Question: What jurisdiction, city, or county is the document associated with?
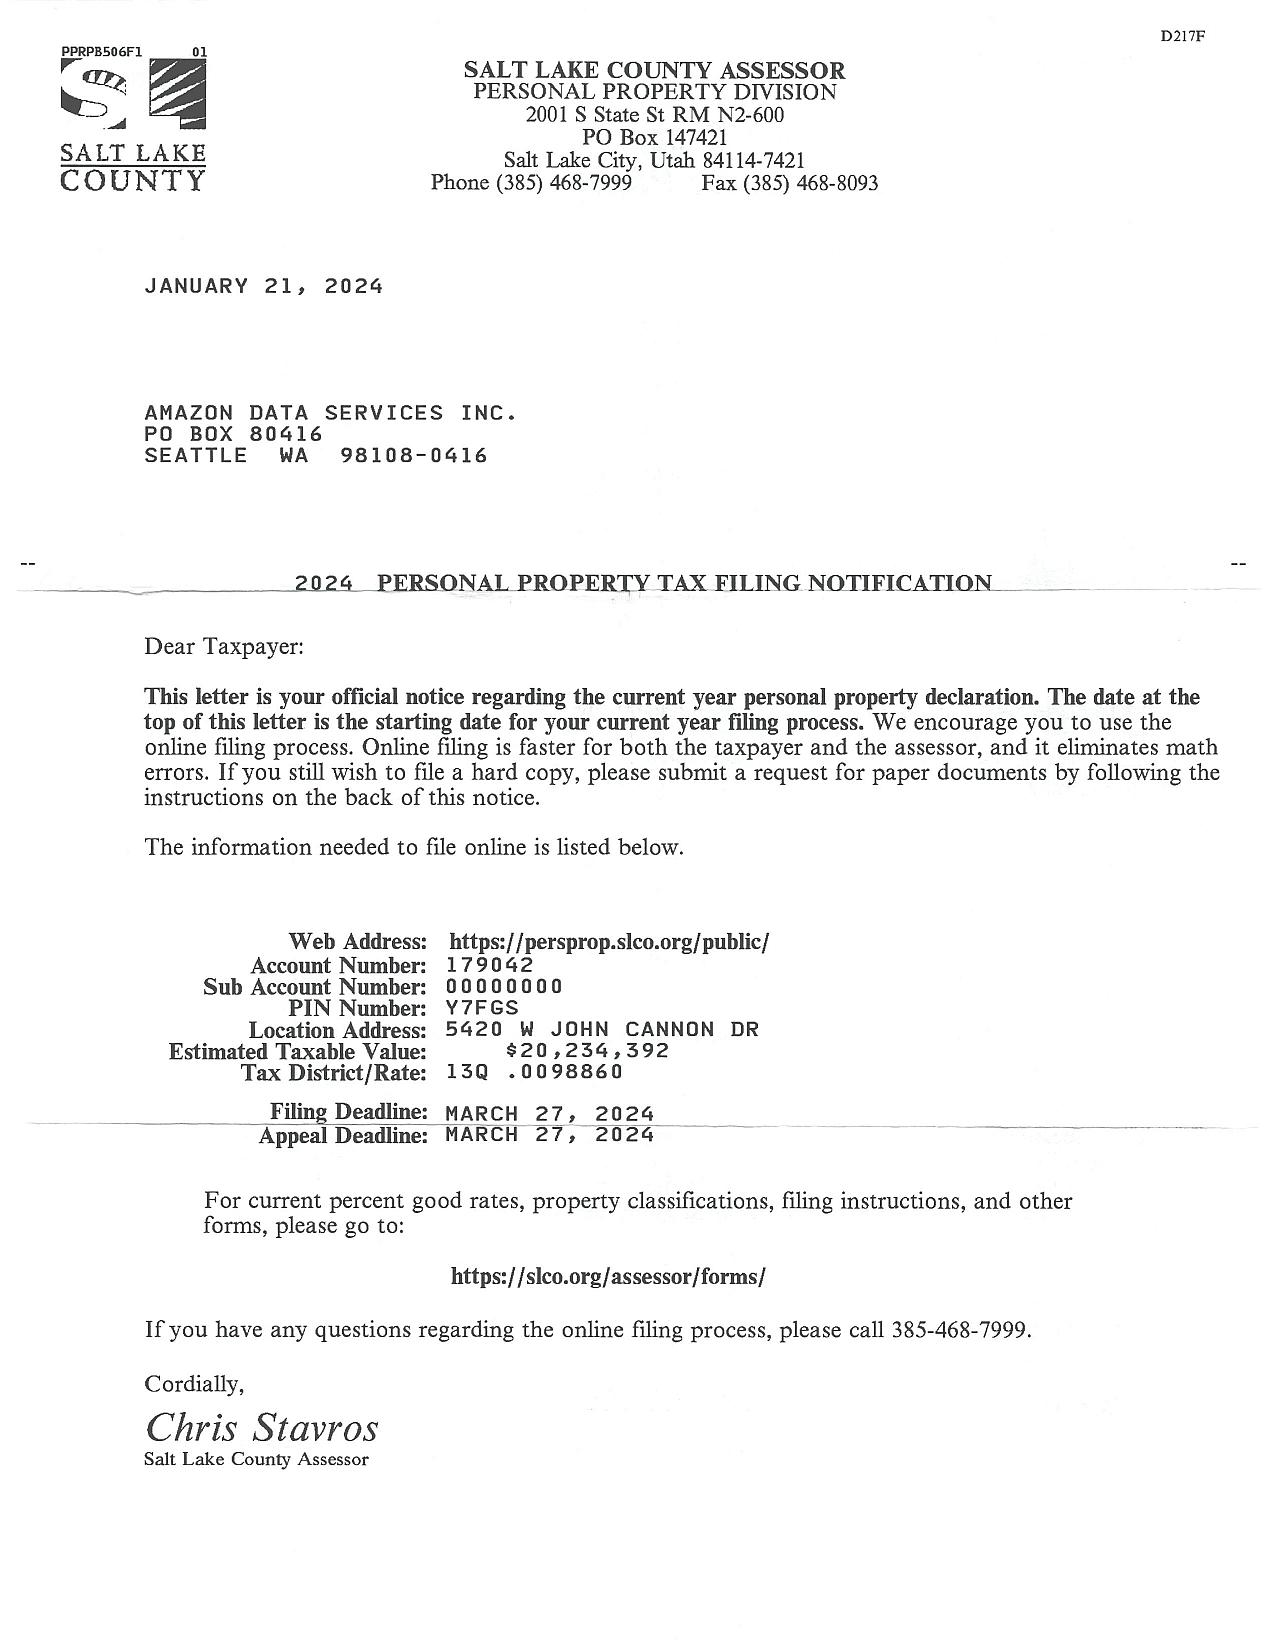
Answer: "Salt Lake County"